Question: What jurisdiction, city, or county is the document associated with?
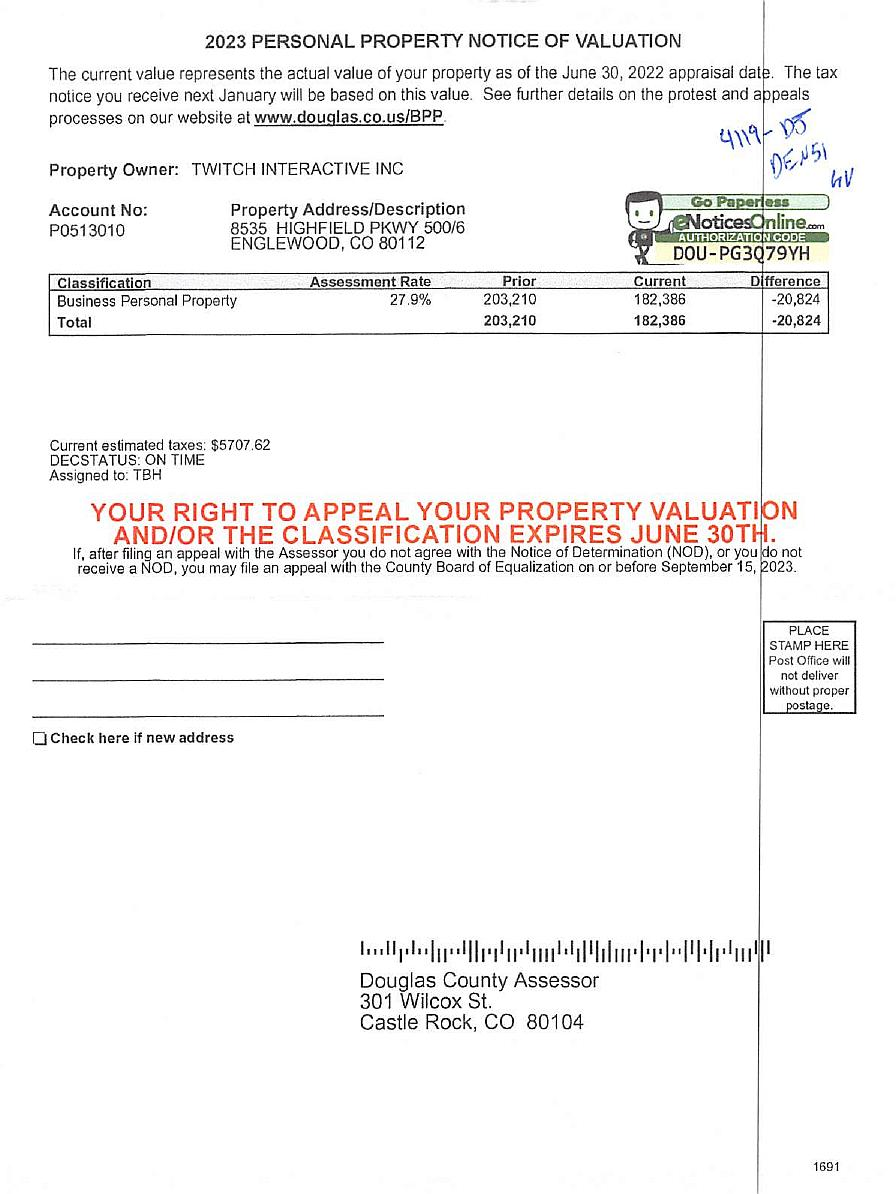
Answer: "Douglas County"